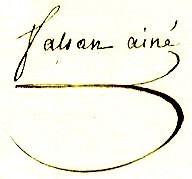
Signature of: claude françois falsan